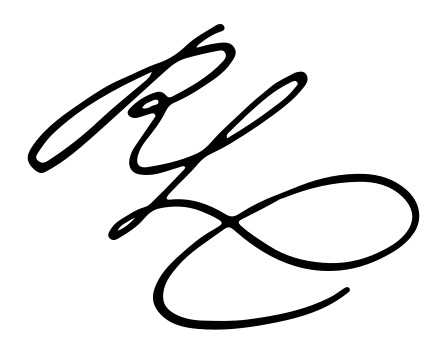
Signature of: rudolf lavant